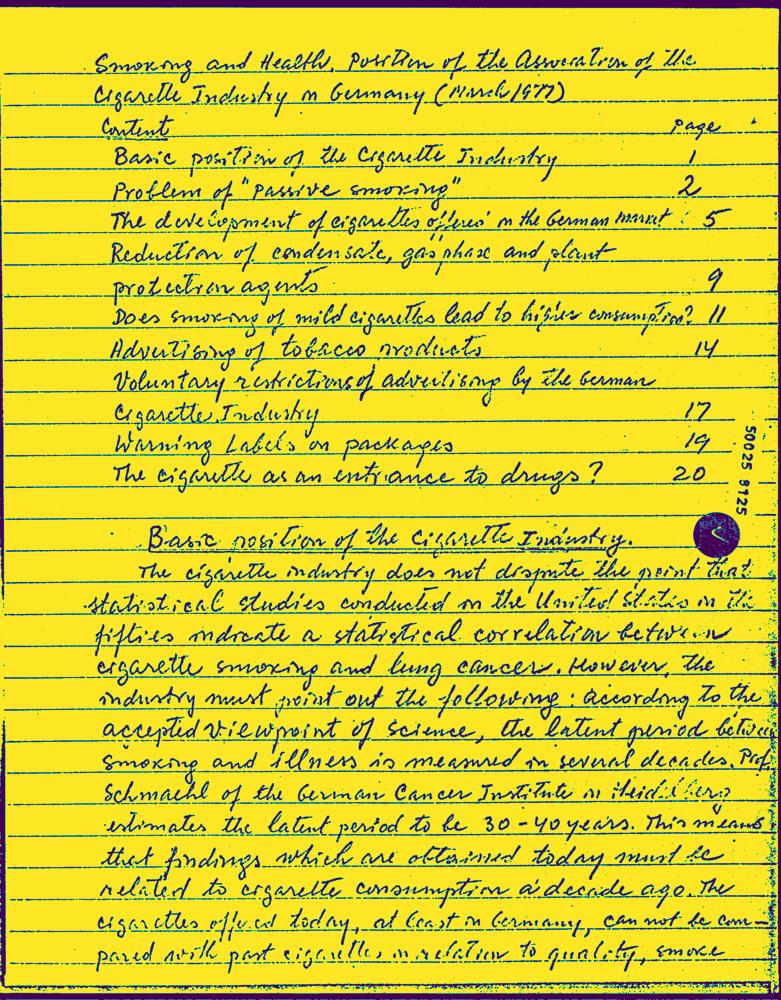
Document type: Hand-Written